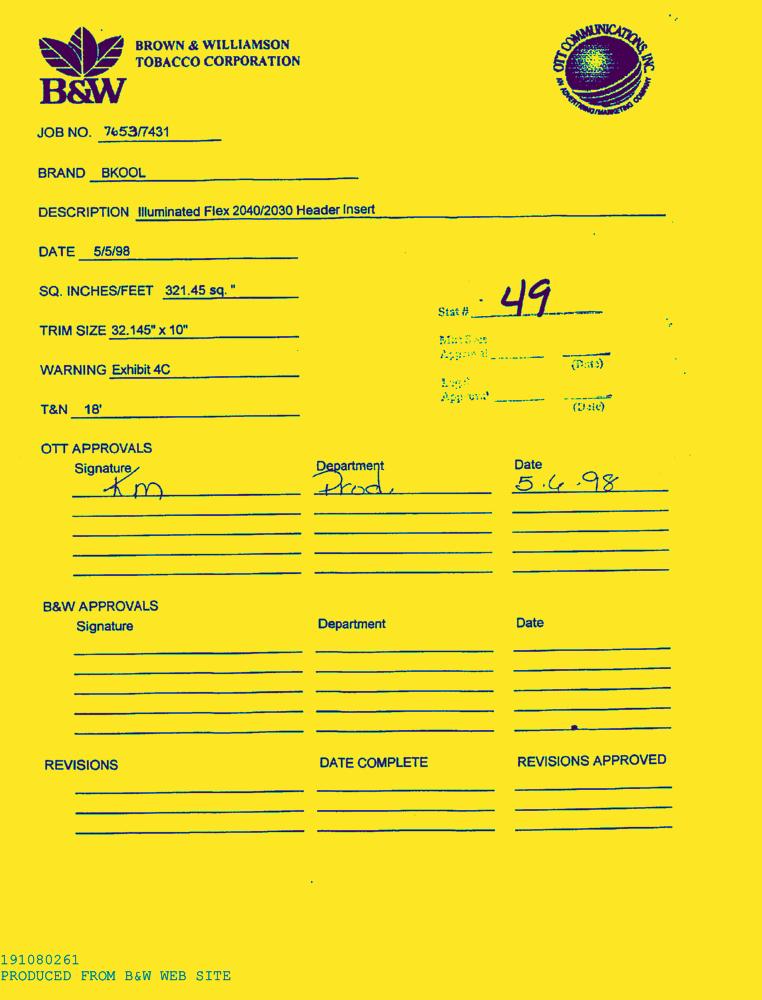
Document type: AD